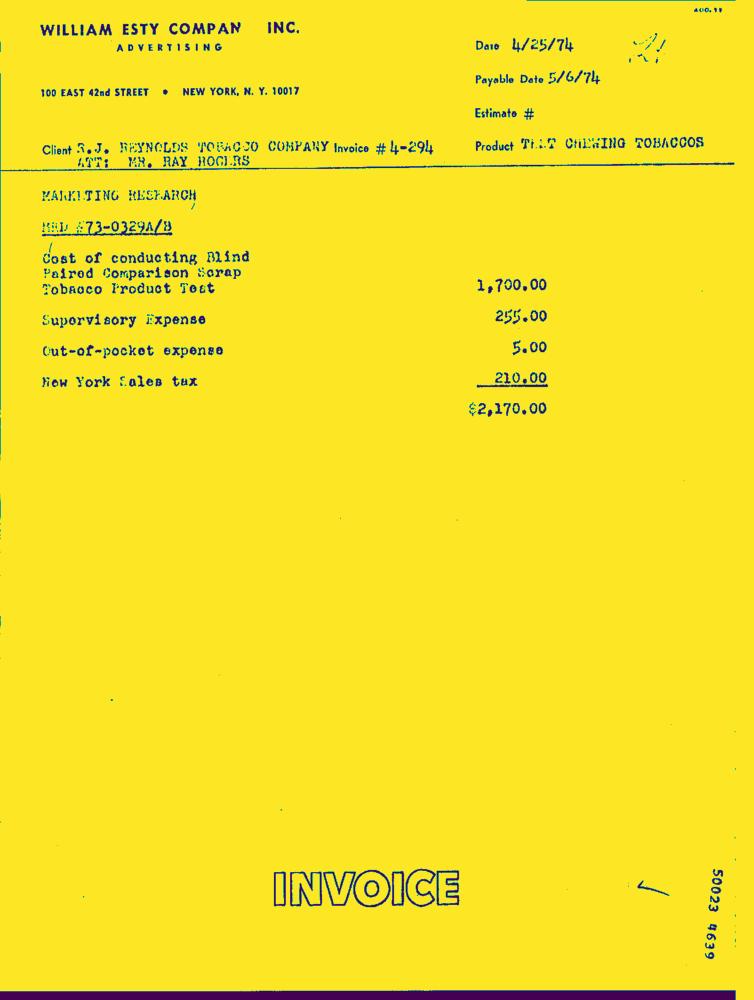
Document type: Invoice-Doc